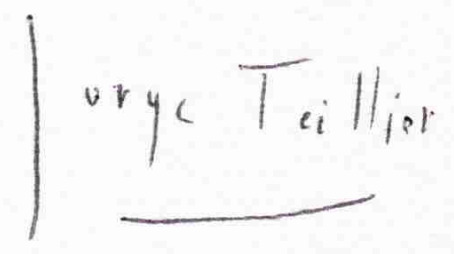
Signature of: jorge teillier